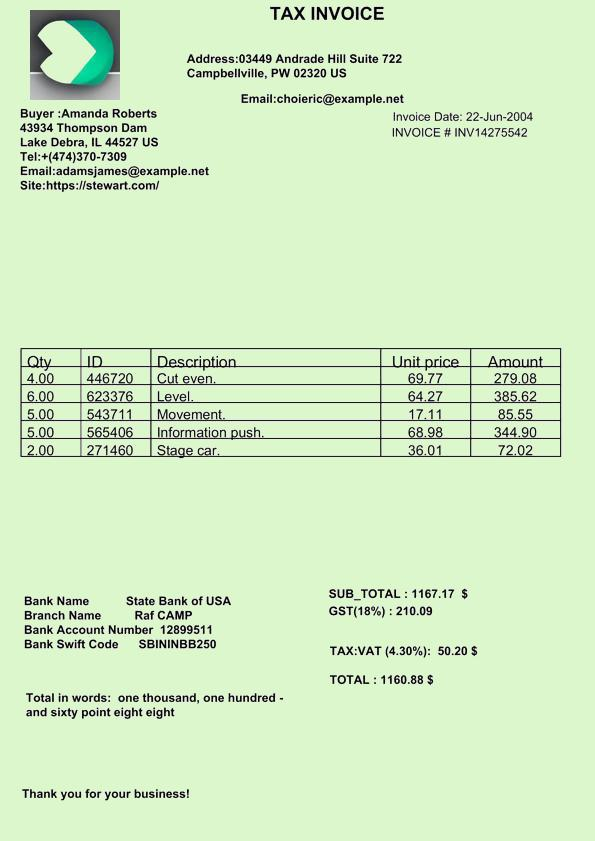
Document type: Invoice